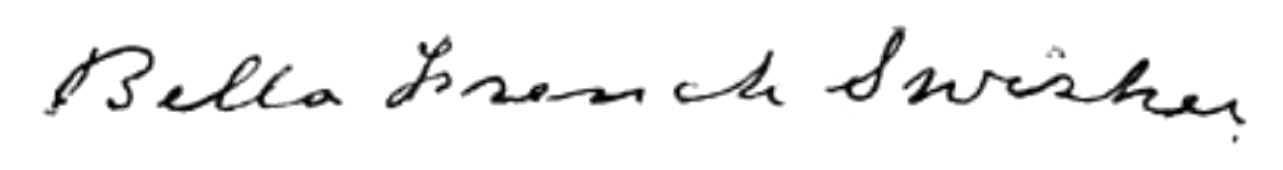
Signature of: bella french swisher